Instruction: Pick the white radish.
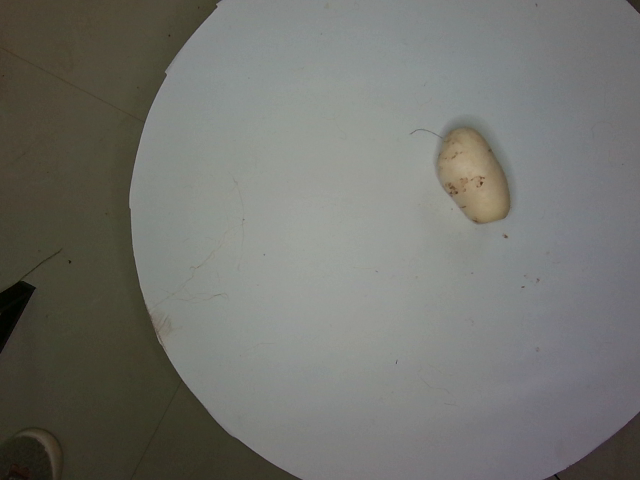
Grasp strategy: vertical